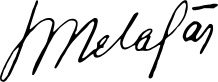
Signature of: ioannis metaxas